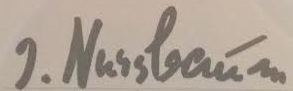
Signature of: jakob nussbaum